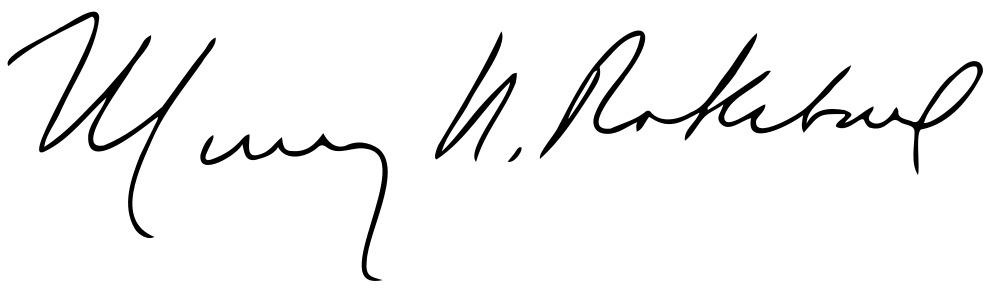
Signature of: murray rothbard